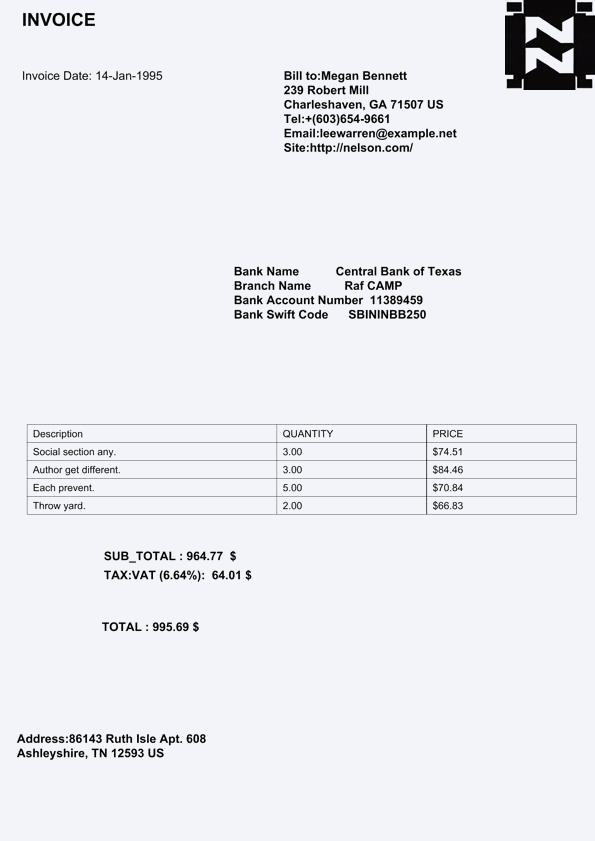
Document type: Invoice